Question: How is the history relevant to the case?
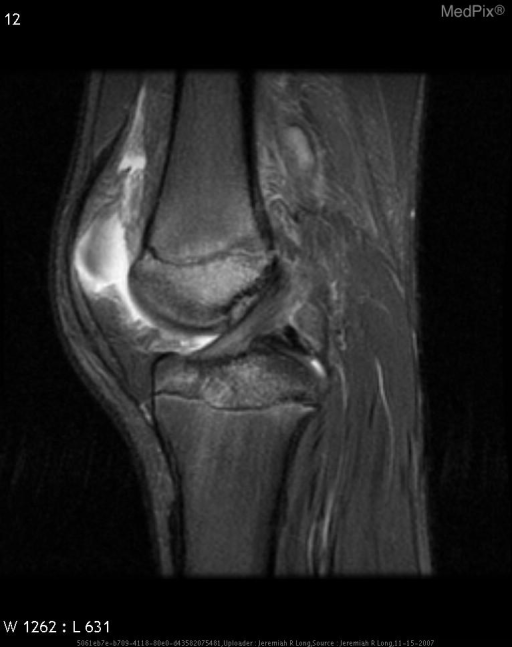
Answer: The patient's history of 10 year old boy status post lateral blow while playing football. is key in understanding the case.